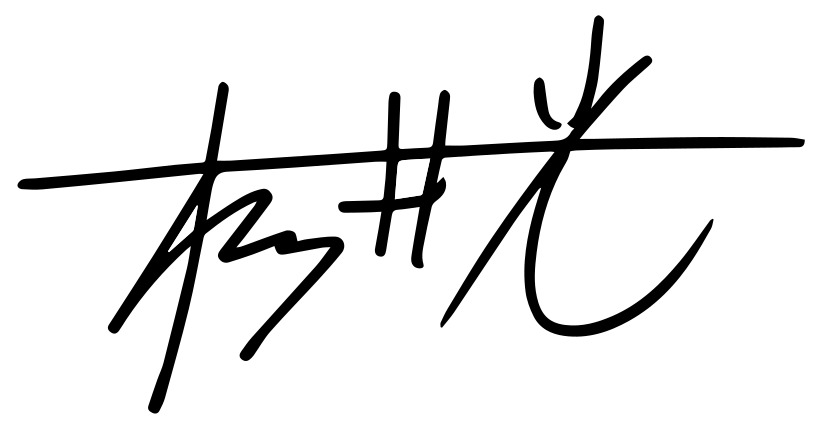
Signature of: hikaru sugii